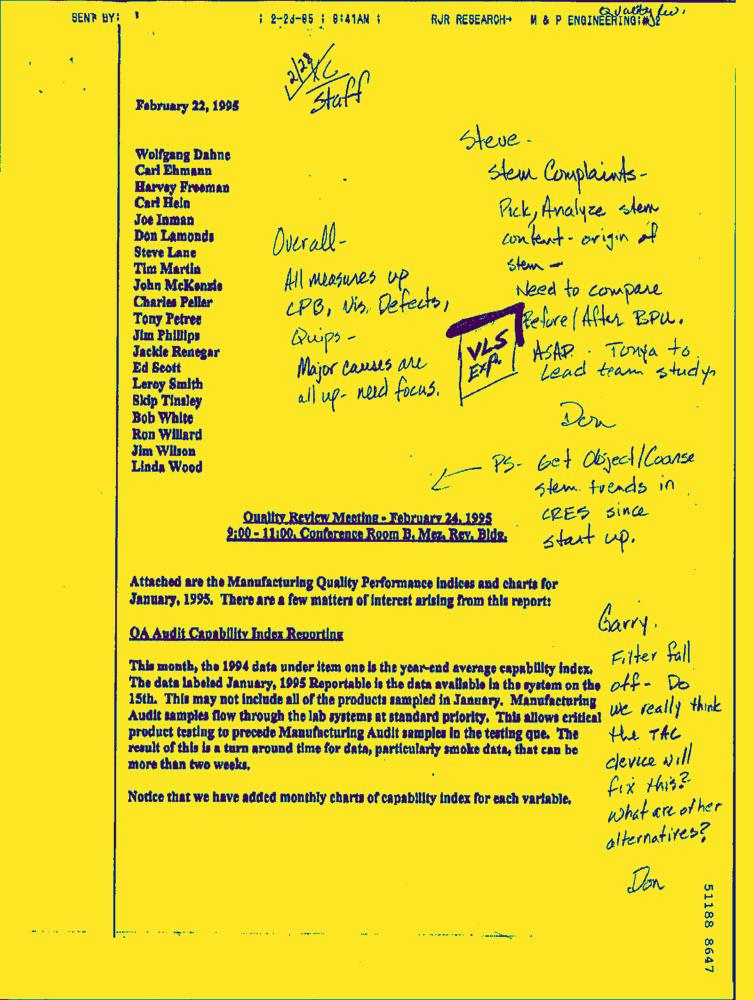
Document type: Letter-Doc